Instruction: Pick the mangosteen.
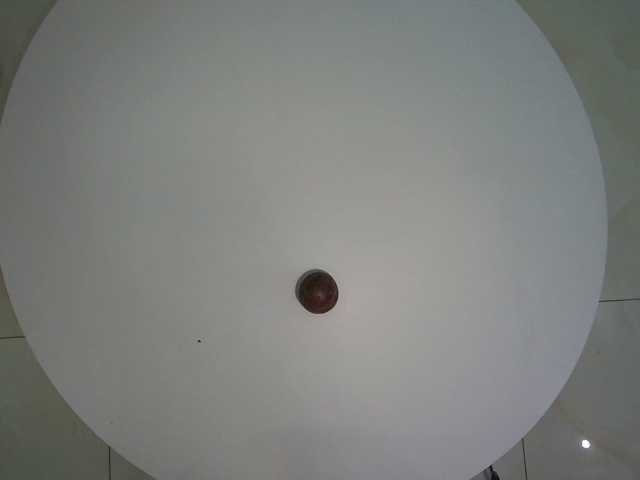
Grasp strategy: vertical